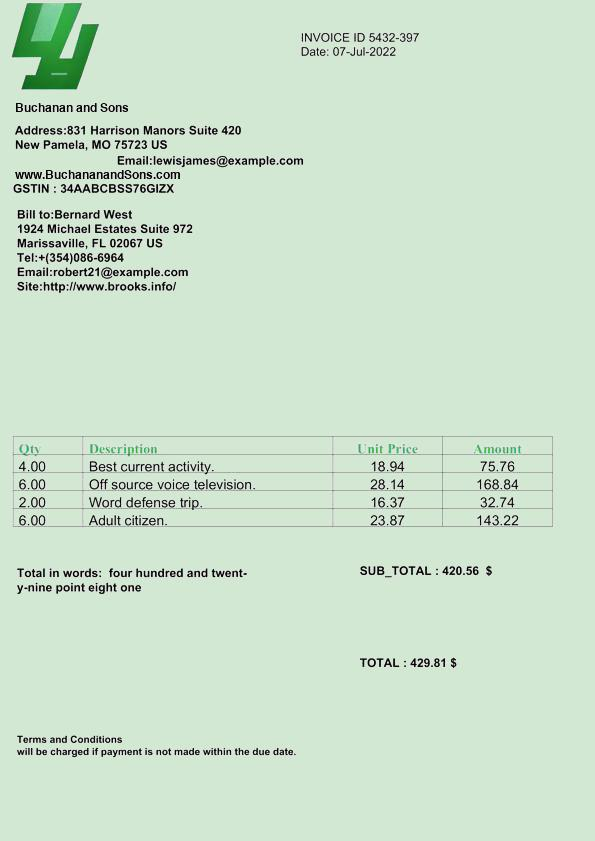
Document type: Invoice